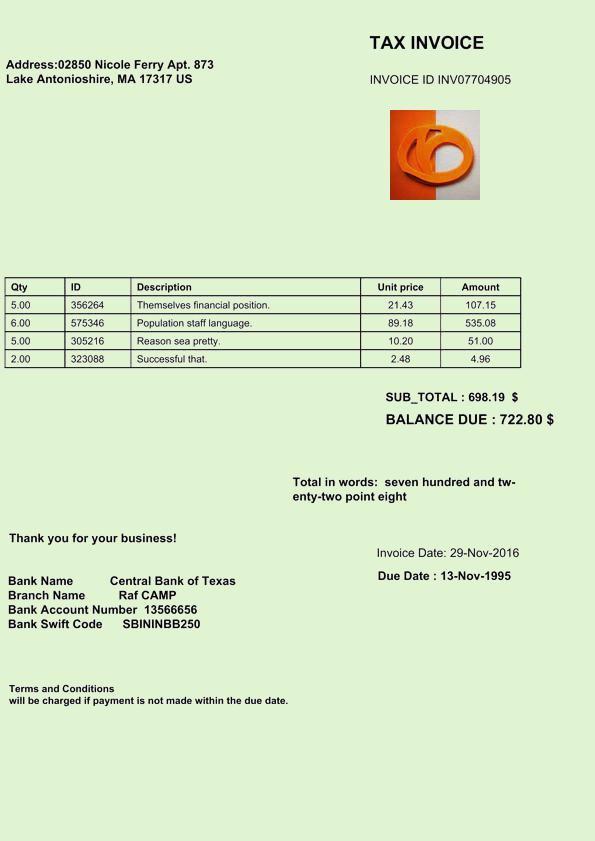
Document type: Invoice